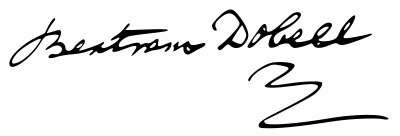
Signature of: q16943970